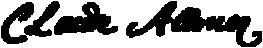
Signature of: claude jean allouez